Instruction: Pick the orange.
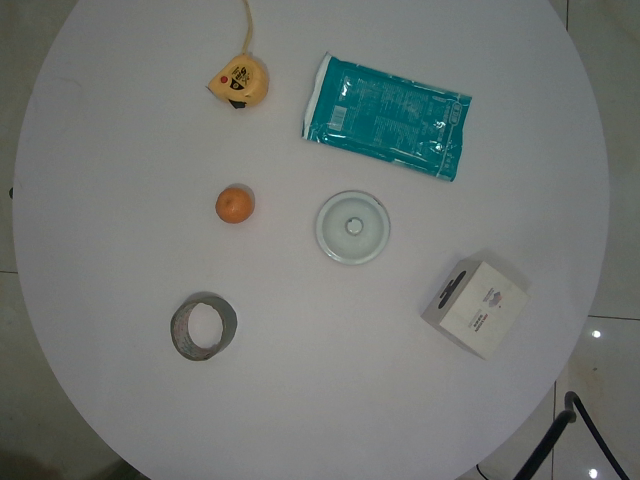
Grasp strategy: vertical